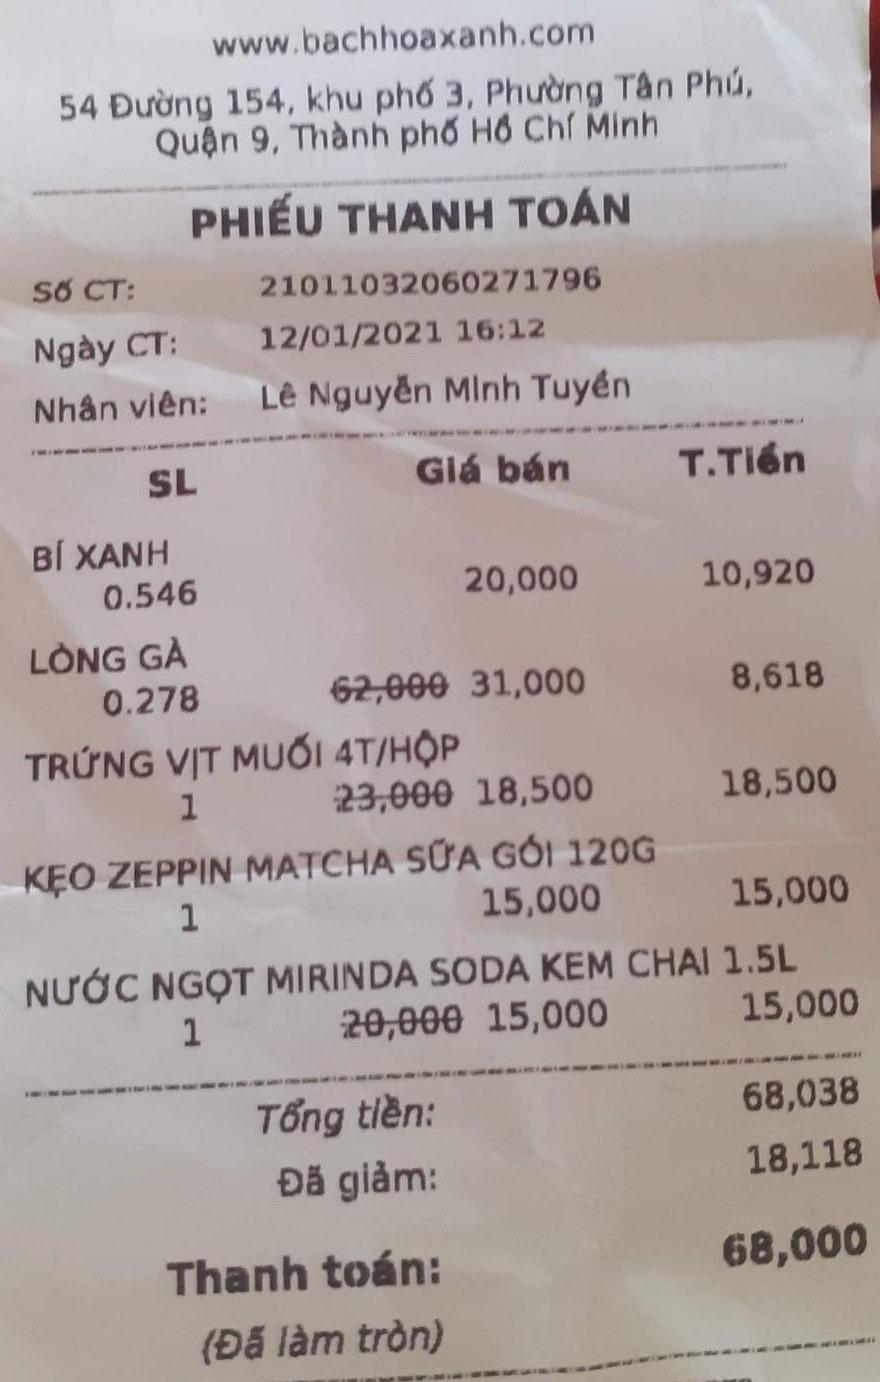
www.bachhoaxanh.com
54 Đường 154, khu phố 3, Phường Tân Phú,
Quận 9, Thành phố Hồ Chí Minh

PHIẾU THANH TOÁN

Số CT: 21011032060271796
Ngày CT: 12/01/2021 16:12
Nhân viên: Lê Nguyễn Minh Tuyến

<table>
<tr>
<th>SL</th>
<th>Giá bán</th>
<th>T.Tiền</th>
</tr>
<tr>
<td>BÍ XANH<br>0.546</td>
<td>20,000</td>
<td>10,920</td>
</tr>
<tr>
<td>LÒNG GÀ<br>0.278</td>
<td>
62,000
 31,000</td>
<td>8,618</td>
</tr>
<tr>
<td>TRỨNG VỊT MUỐI 4T/Hộp<br>1</td>
<td>
23,000
 18,500</td>
<td>18,500</td>
</tr>
<tr>
<td>KẸO ZEPPIN MATCHA Sữa gói 120G<br>1</td>
<td>15,000</td>
<td>15,000</td>
</tr>
<tr>
<td>NƯỚC NGỌT MIRINDA SODA KEM CHAI 1.5L<br>1</td>
<td>
20,000
 15,000</td>
<td>15,000</td>
</tr>
</table>

Tổng tiền: 68,038
Đã giảm: 18,118

Thanh toán: 68,000
(Đã làm tròn)